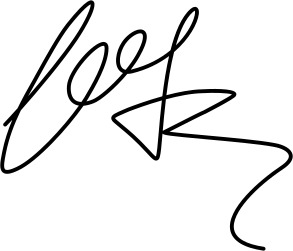
Signature of: spartak braho